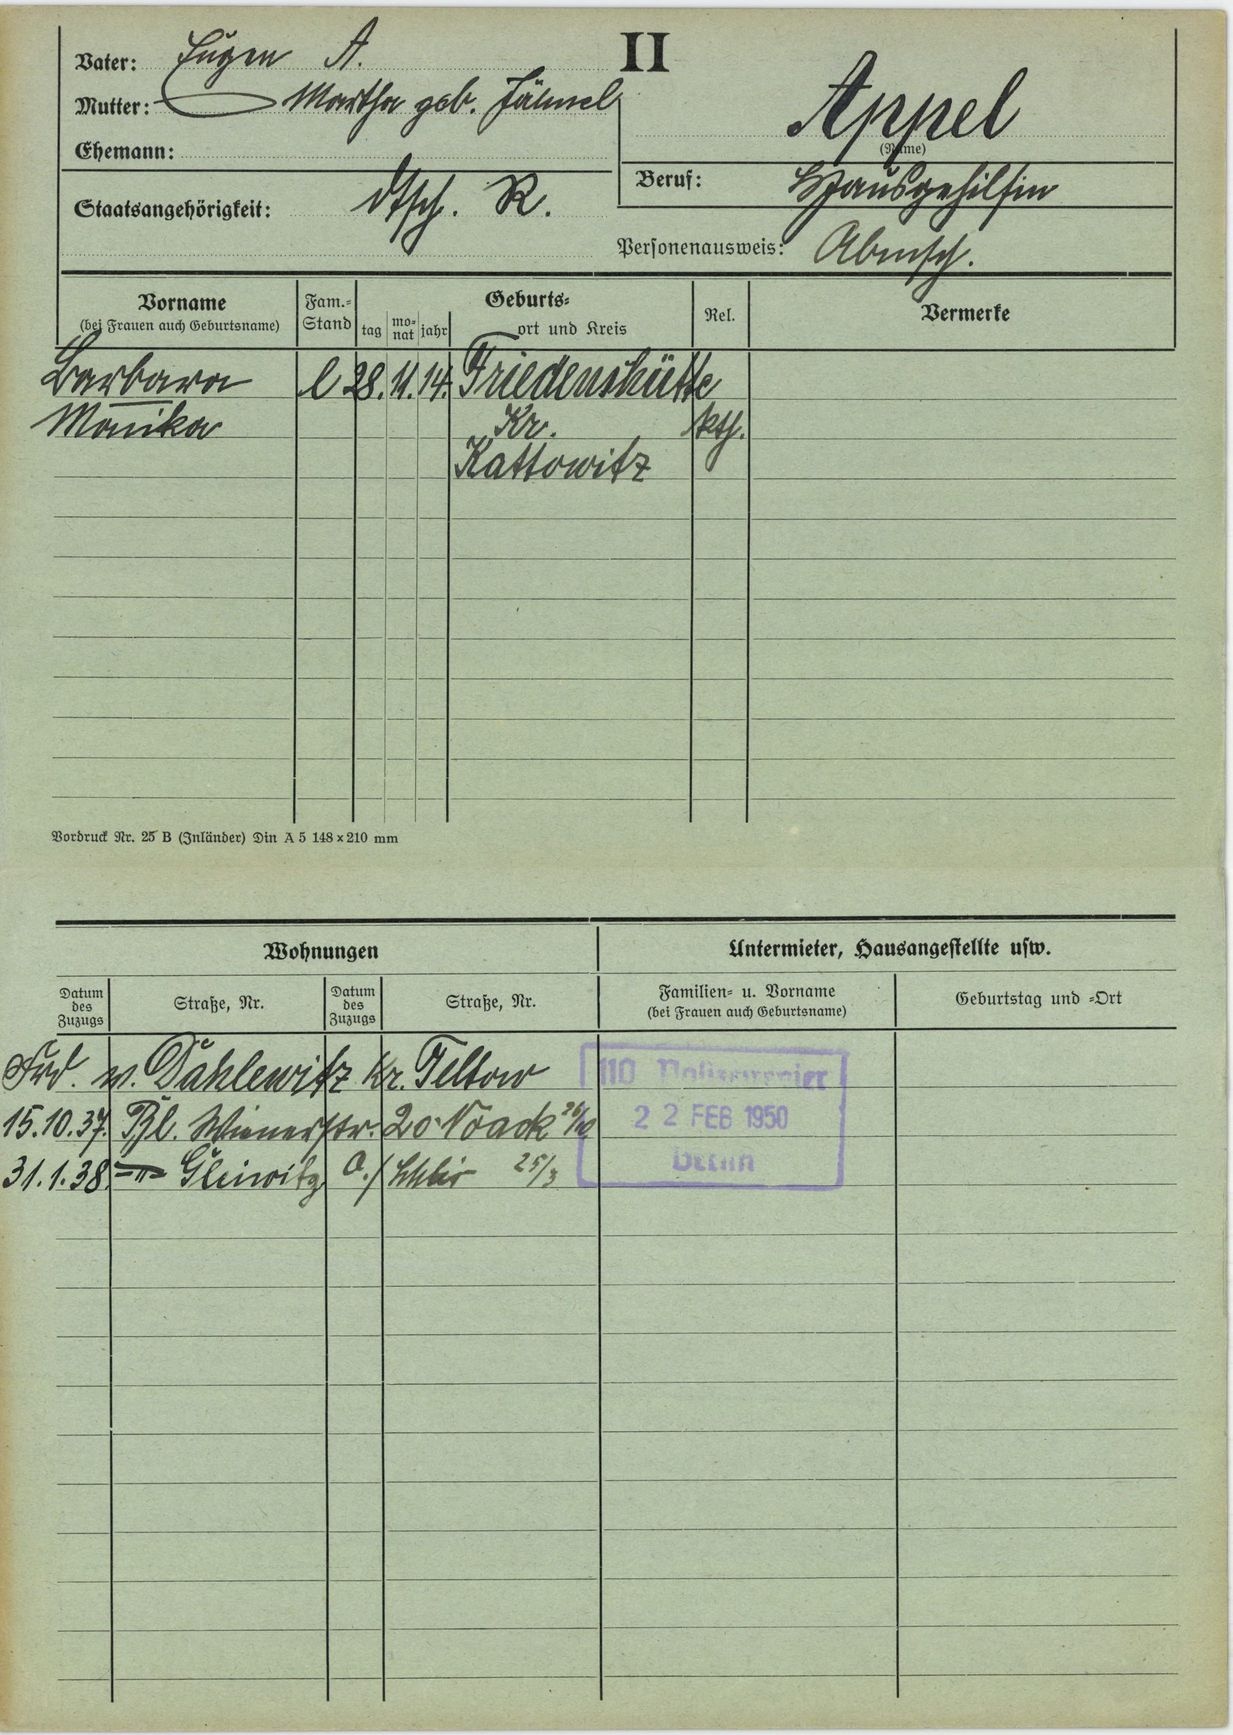
Appel